Question: What was observed in the imaging?
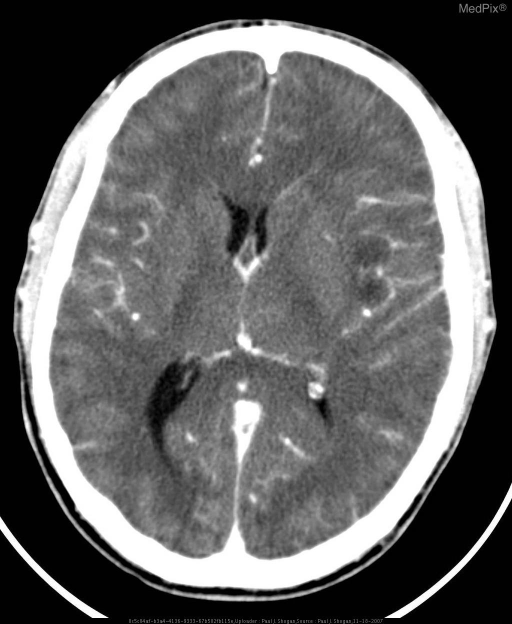
Answer: The imaging shows Non-contrast CT: Hypoattenuation in the left temporal and inferior frontal lobes.  Mild mass effect is also seen with effacement of the Sylvian cistern, and Ambient cistern.

Contrast enhanced CT:  Patchy peripheral enhancement in the bilateral temporal lobes, and insula.  There are also foci of circumscribed low density within the left insula, and evidence of subtle mass effect.

MRI:

DWI: T2 signal hyperintensity with restricted diffusion, in the left temporal lobe, and bilateral insula.

T2WI: Increased signal intensity and swelling of the gray matter of the left temporal lobe with mild mass effect, evidenced by effacement of the Ambient cistern at the left medial temporal lobe and midbrain.  Additionally, there is mild increased signal intensity of the right medial temporal lobe.  Also, there is increased signal intensity in the left greater than right insular gray matter.

Coronal T2-weighted FLAIR MR shows bilateral asymmetric involvement of the medial temporal lobes and insula.

T1WI:  Low signal intensity in the left greater than right insula secondary to surrounding edema, with no evidence of hyperintensity to suggest the presence of subacute blood products.

Post-gadolinium T1WI demonstrates patchy peripheral enhancement in the left temporal lobe, and left greater than right insula. Contrast enhanced axial CT demonstrates patchy peripheral enhancement in the bilateral temporal lobes, and insula.  There are also foci of circumscribed low density within the left insula, and evidence of subtle mass effect..